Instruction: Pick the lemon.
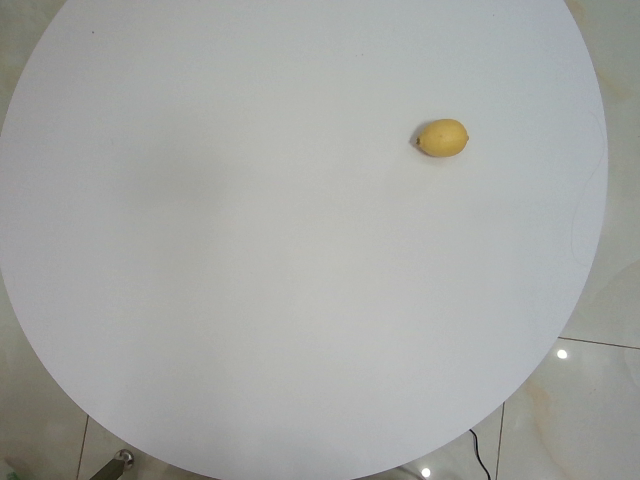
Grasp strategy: vertical